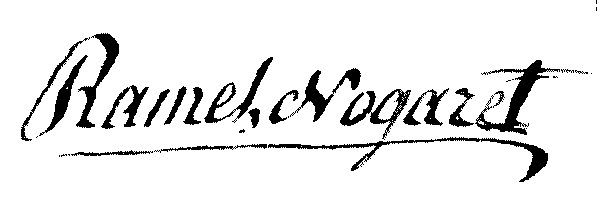
Signature of: dominique vincent ramel nogaret